Question: What is the address or location of the property listed in the document?
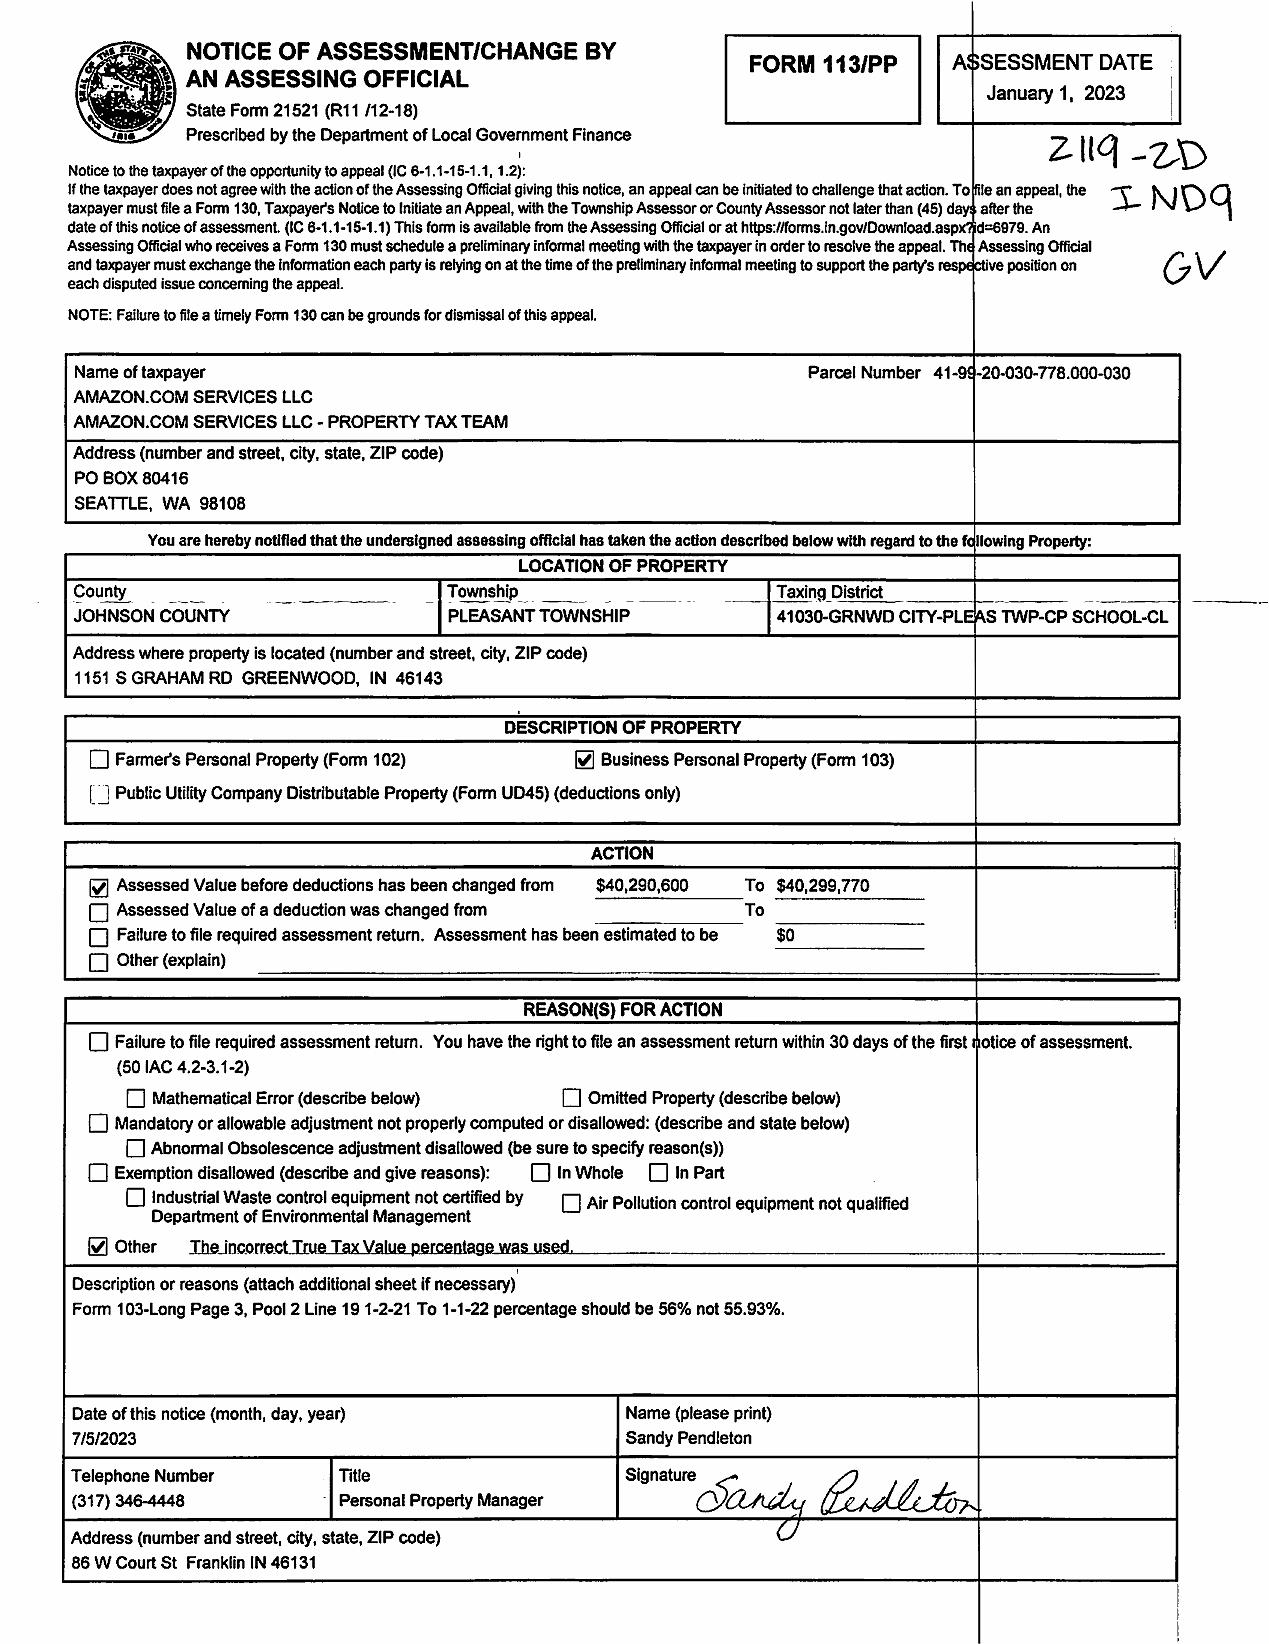
Answer: "1151 S GRAHAM RD GREENWOOD, IN 46143"